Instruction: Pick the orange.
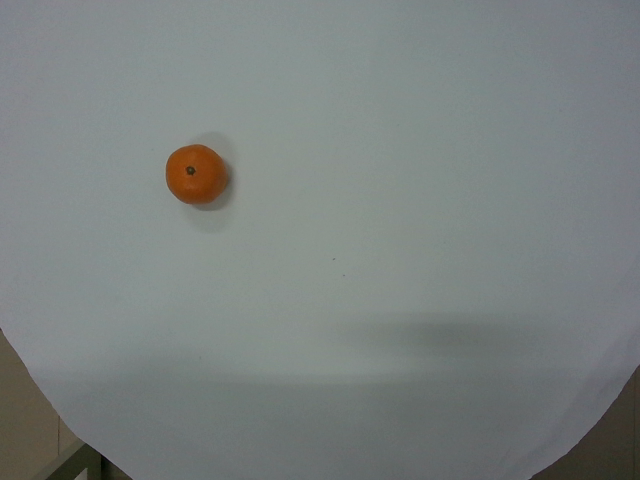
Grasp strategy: vertical